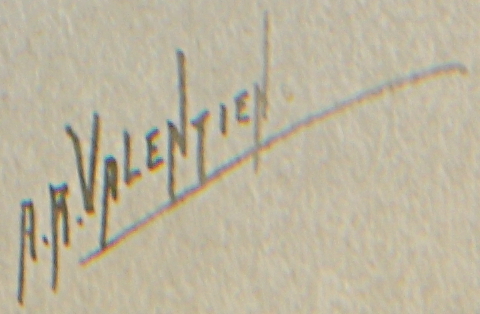
Signature of: albert robert valentien